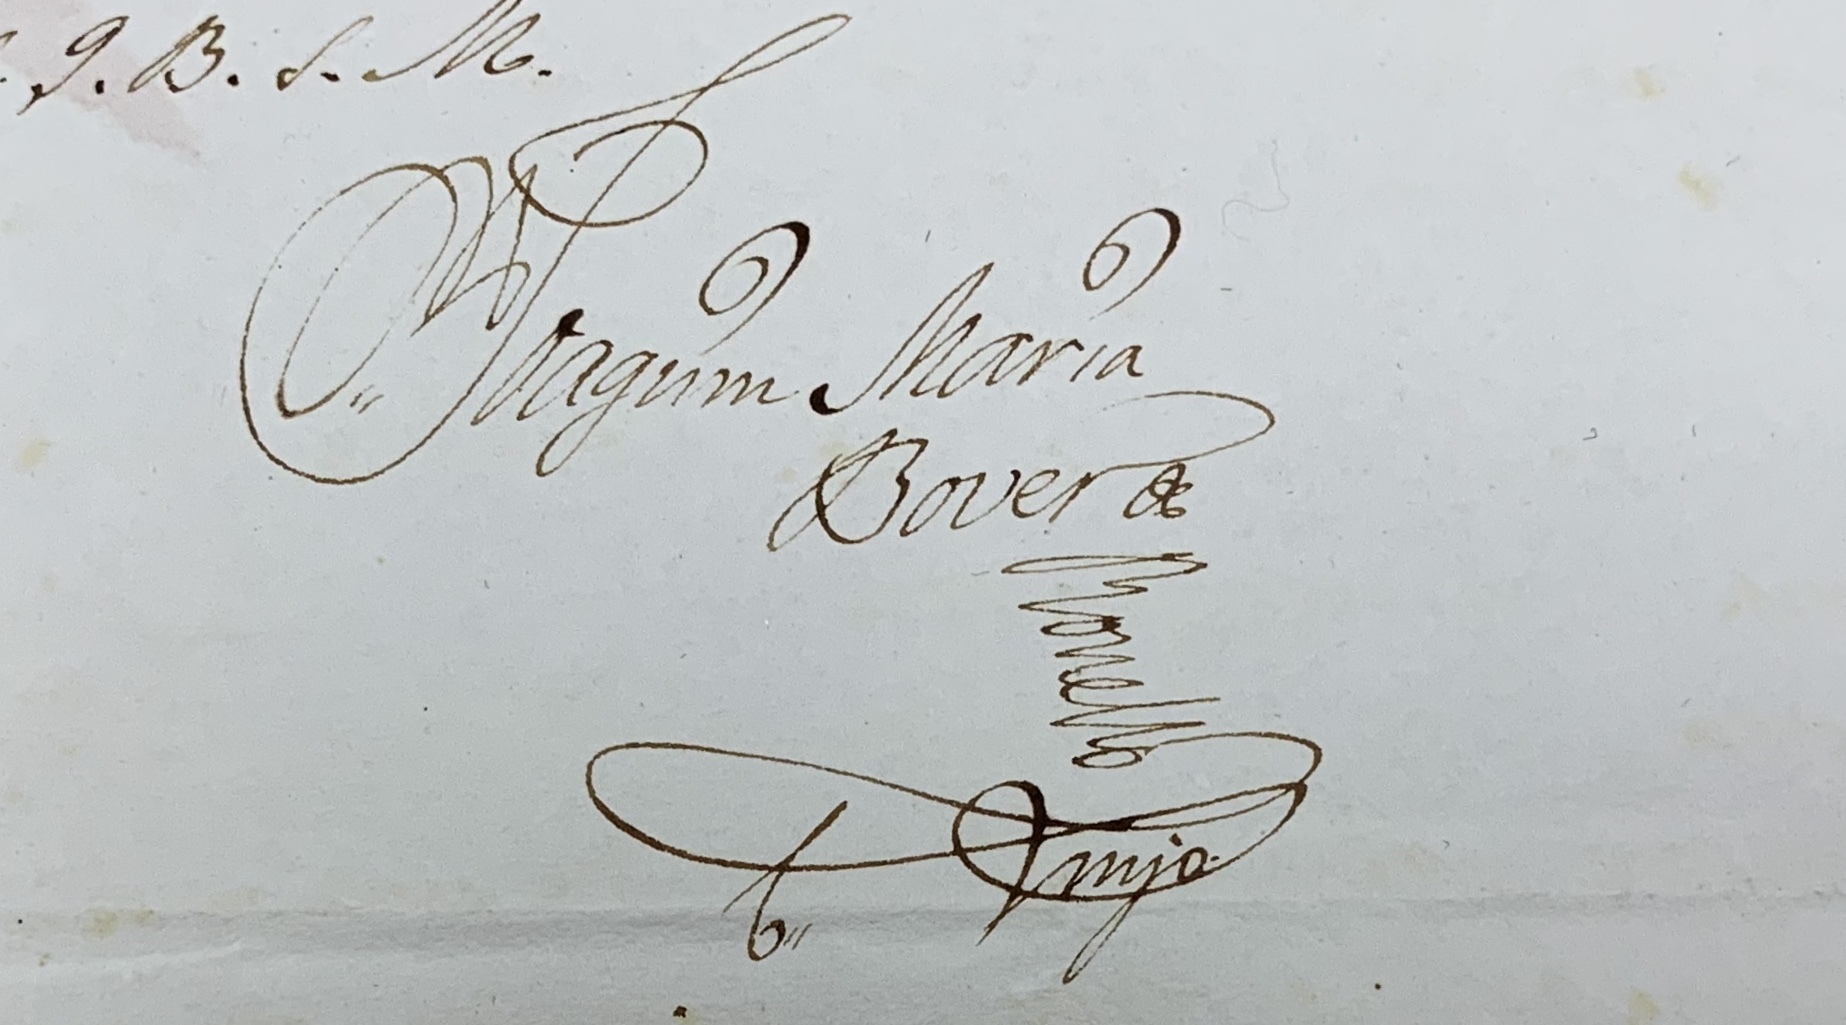
Signature of: joaquín maría bover de roselló